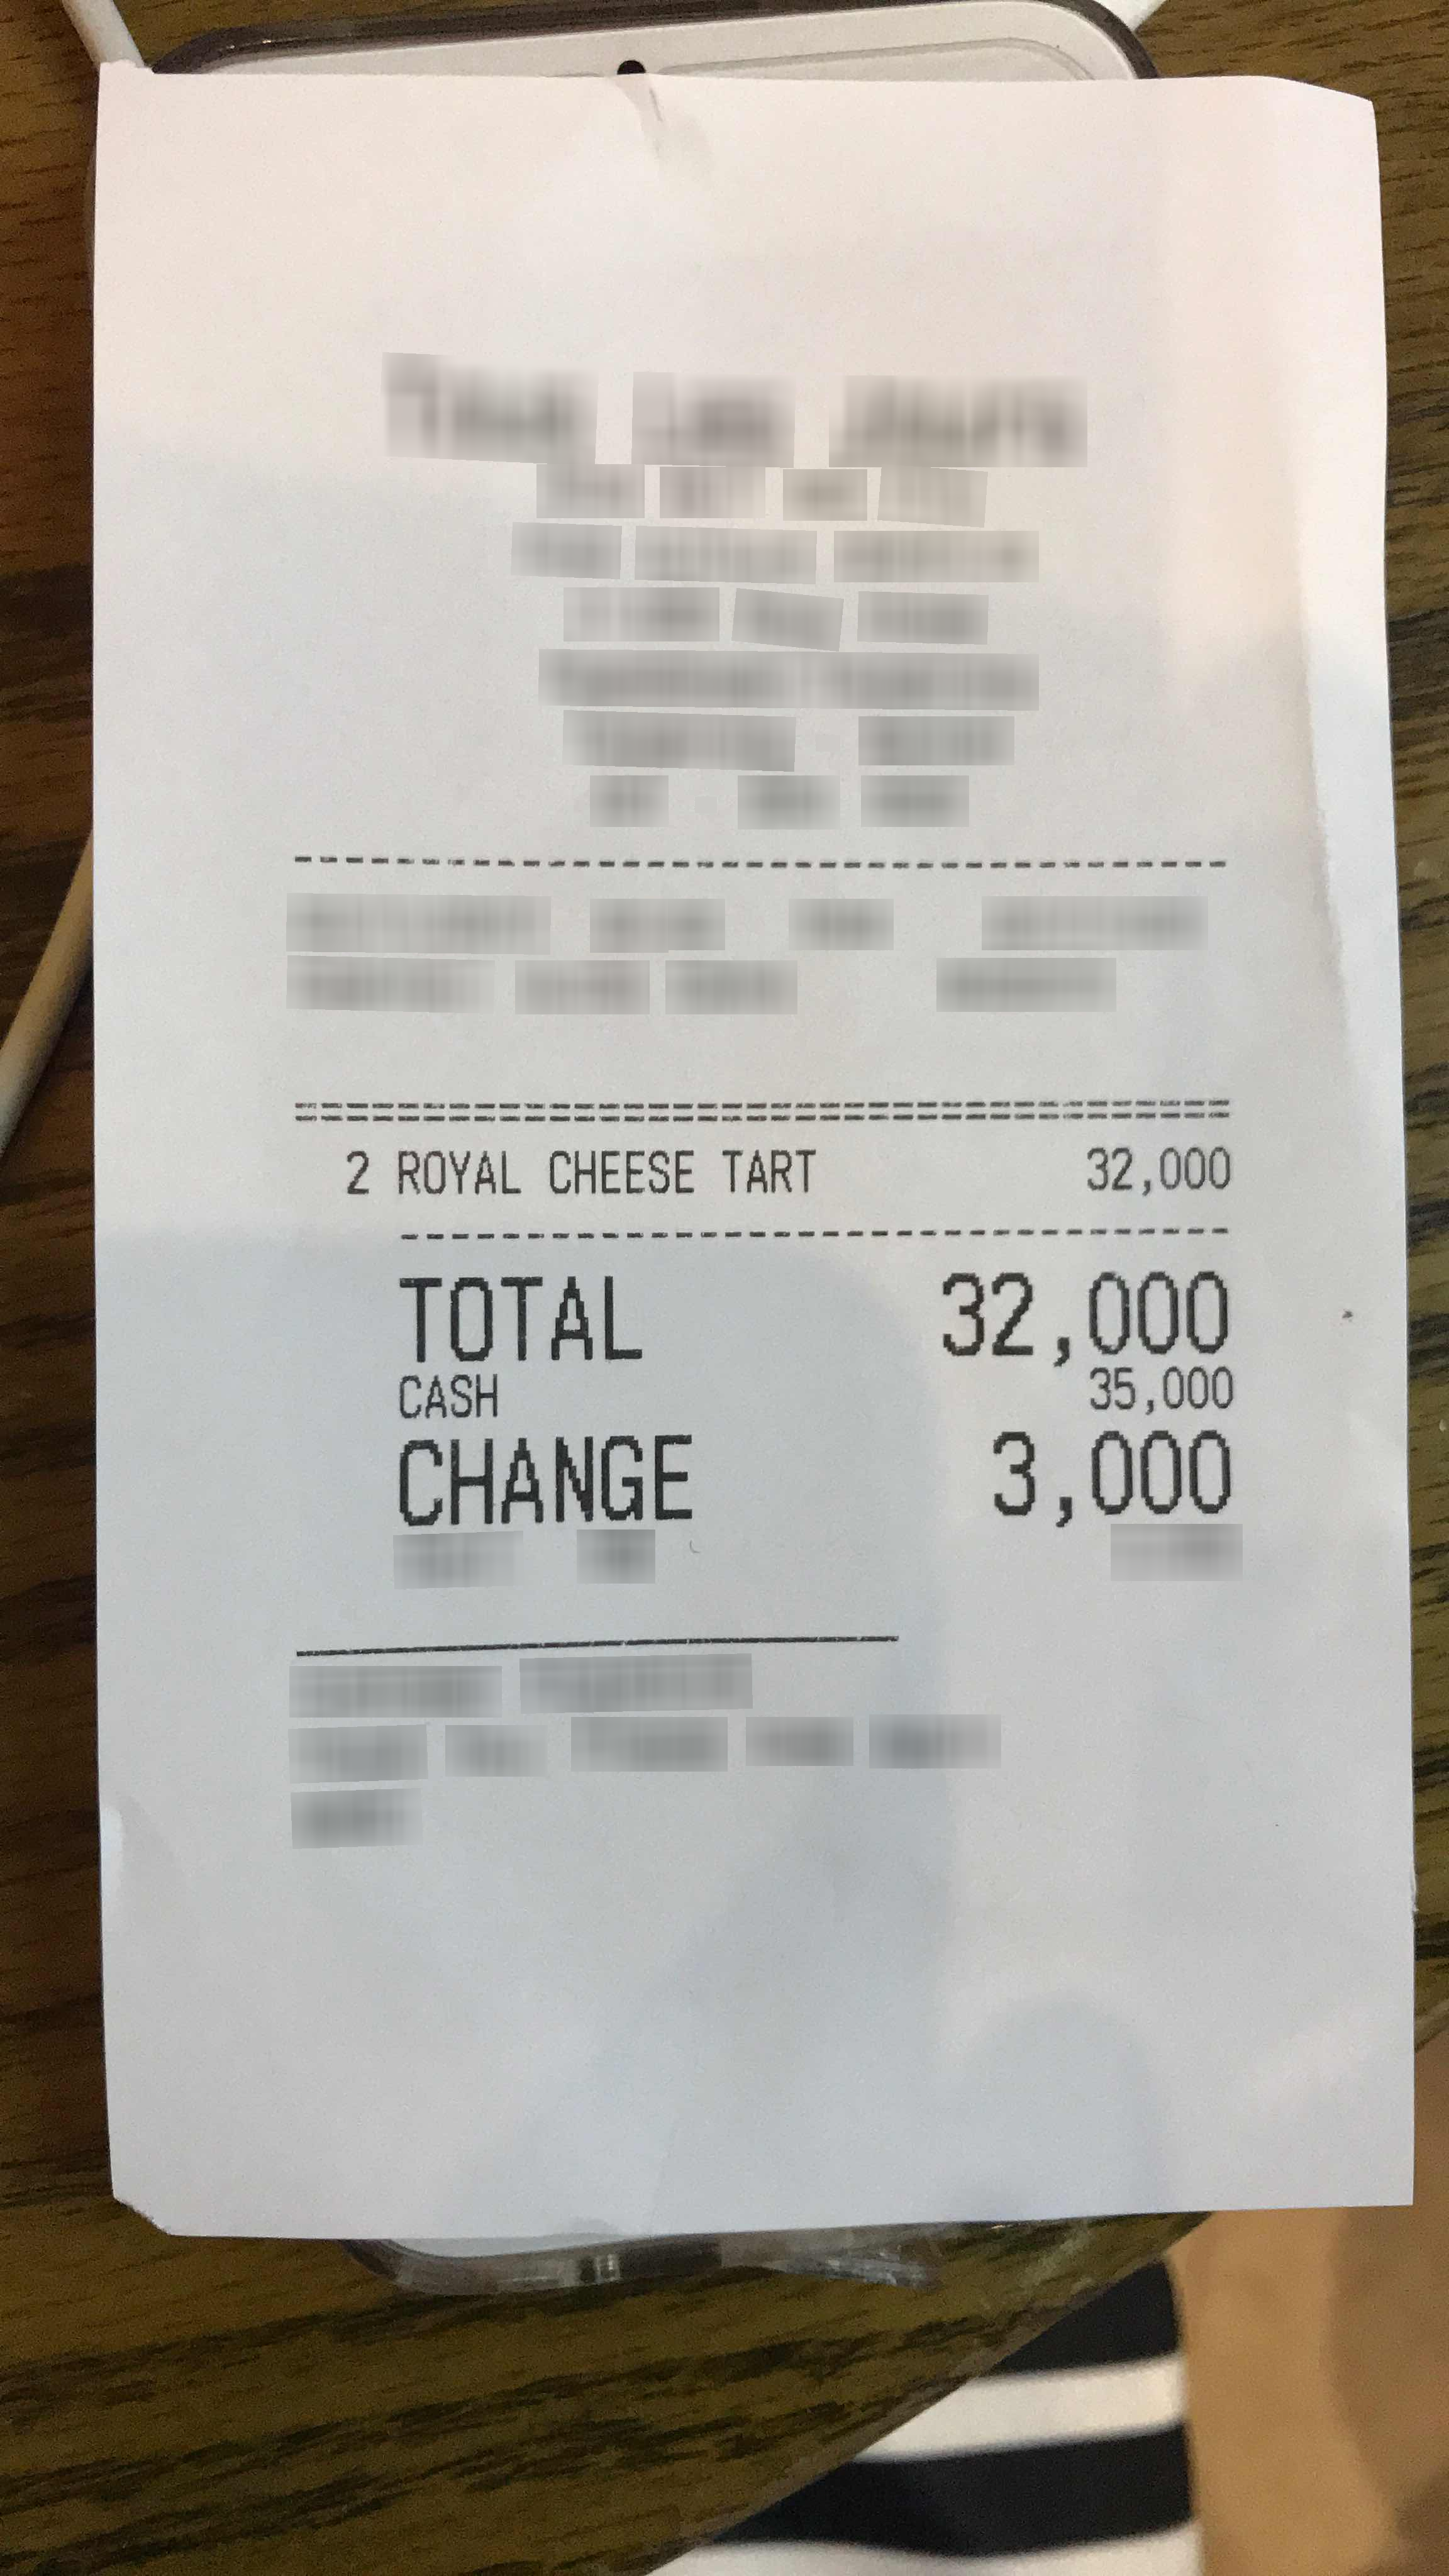
Number of items: 3
Total: 32,000
OCR text regions:
text: 2
text: ROYAL
text: CHEESE
text: TART
text: 32,000
text: TOTAL
text: 32,000
text: CASH
text: 35,000
text: CHANGE
text: 3,000